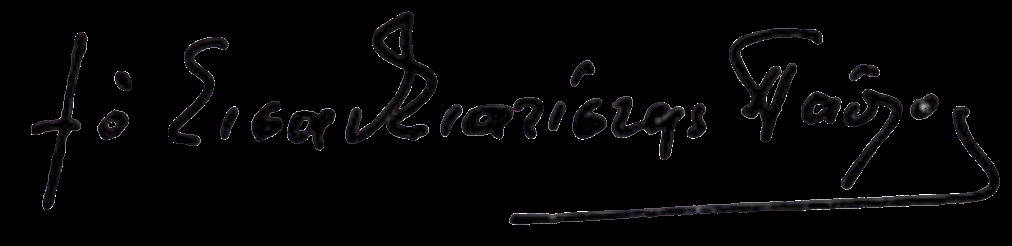
Signature of: pavlos ioannou